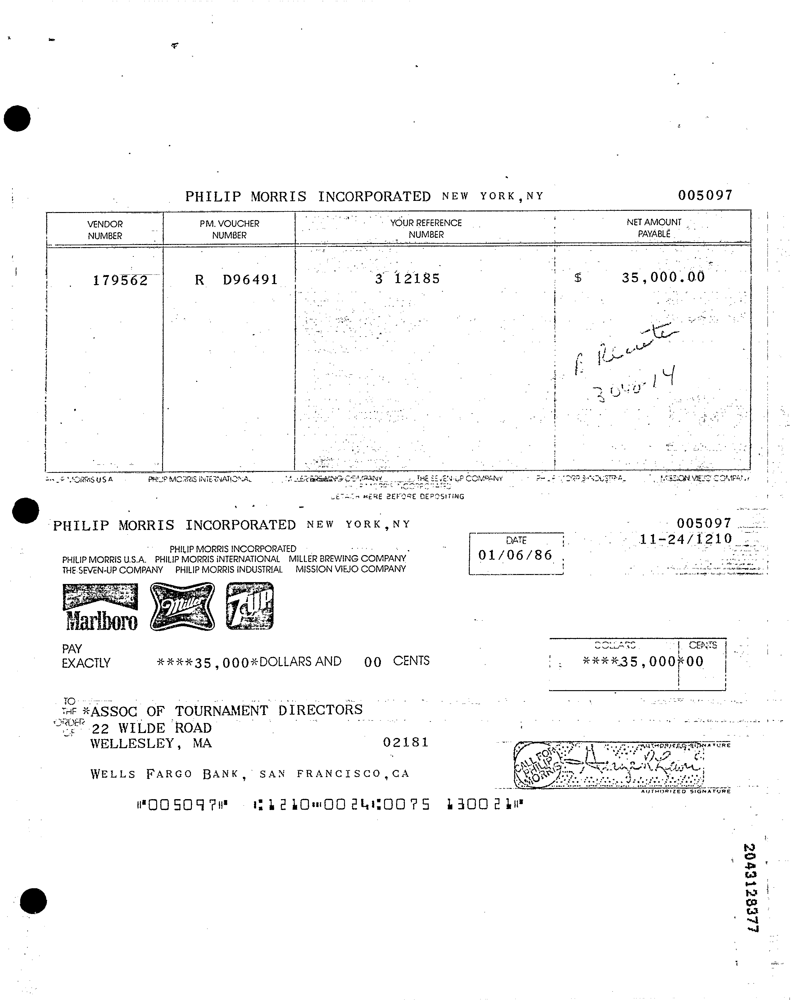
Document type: Invoice